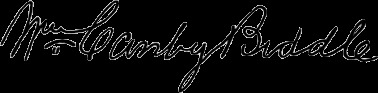
Signature of: william canby biddle